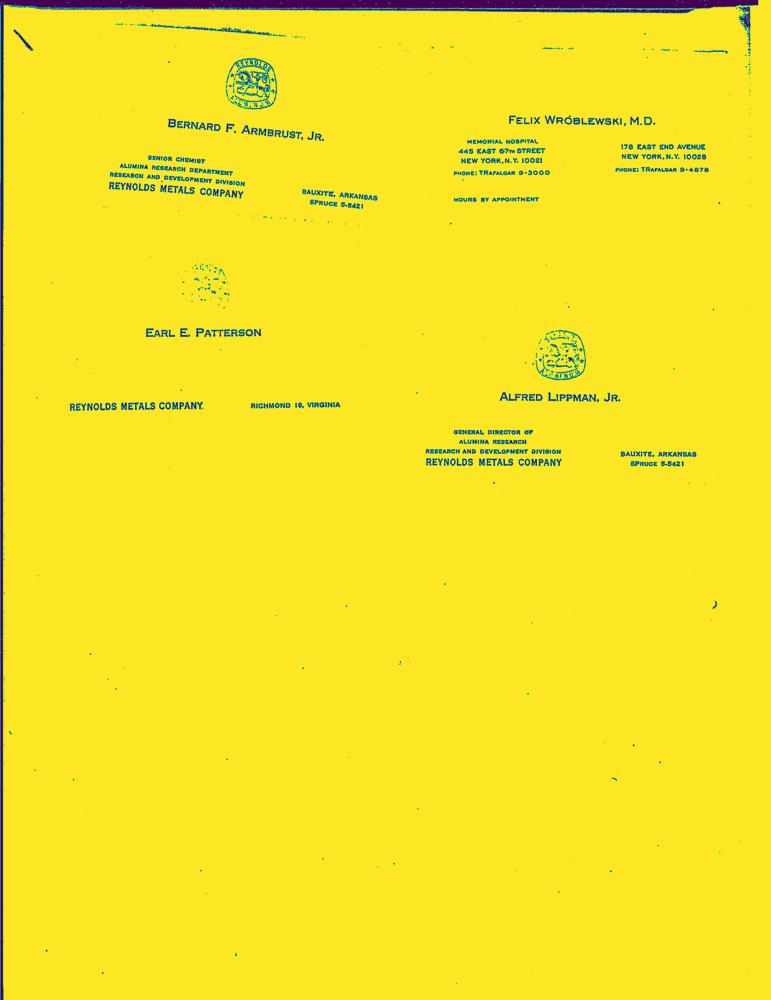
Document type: Resume-Doc